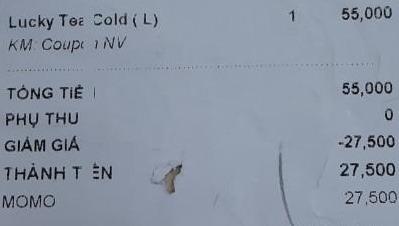
<table>
<tr>
<td>Lucky Tea Cold ( L)</br>KM: Coupon NV</td>
<td>1</td>
<td>55,000</td>
</tr>
</table>

TỔNG TIỀN 55,000
PHỤ THU 0
GIẢM GIÁ -27,500
THÀNH TIỀN 27,500
MOMO 27,500